Question: How is the history relevant to the case?
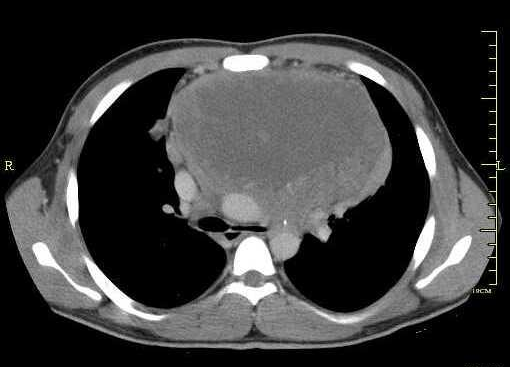
Answer: The patient's history of 19 yo white male who was previously healthy until he developed a chronic dry cough, DOE, and dyspnea x 2 months after returning from a trip from Cancun, Mexico. Pt was diagnosed with walking pneumonia after being seen at a civilian pediatric clinic. Pt's symptoms did not get any better and was eventually seen by his PMD. Pt had a 30 lb intentional weight loss since Nov 2005 (~ 8 months before symptoms, but a 10 lb unintentional wt loss since returning from Mexico. is key in understanding the case.